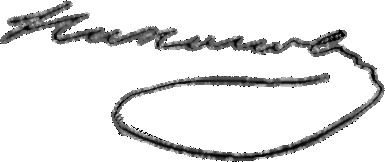
Signature of: andrey ivanovich nikonov 1